Question: What do the imaging results show?
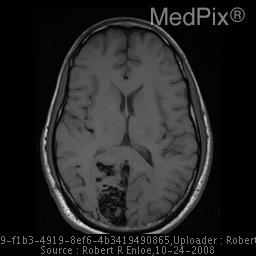
Answer: The imaging shows •  Right occipital lesion
•  Serpentine hypointensities with surrounding edema
•  Enlarged feeding vessels from both PCA and MCA supply
•  Small feeder from the ACA
•  Enlarged draining veins - varix -drains into superior sagittal sinus Lobulated serpentine flow voids suggesting arteriovenous malformation within the occipital lobe..